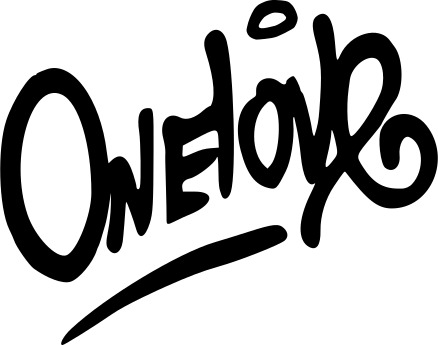
Signature of: dudi shoval